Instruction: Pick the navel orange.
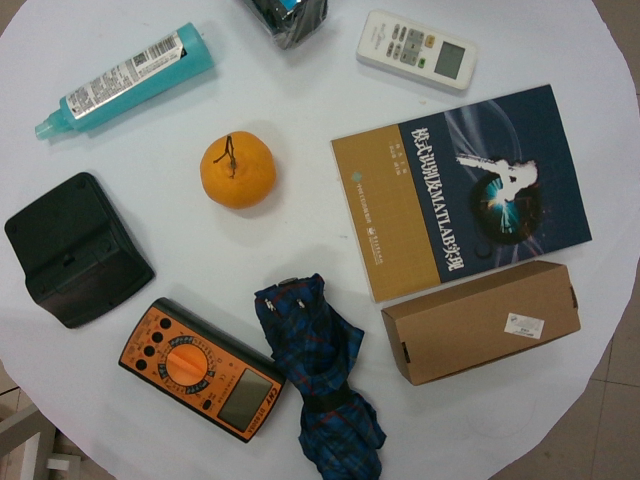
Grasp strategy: vertical